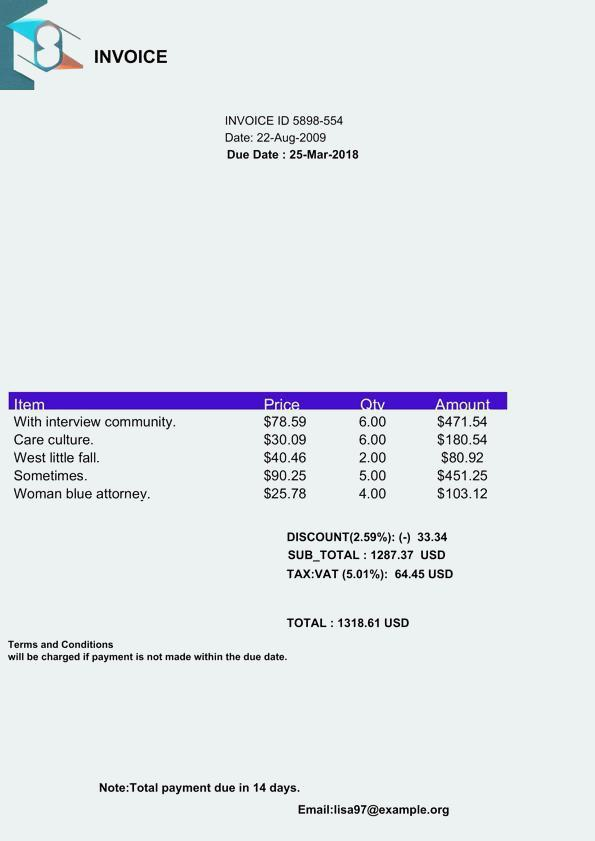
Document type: Invoice